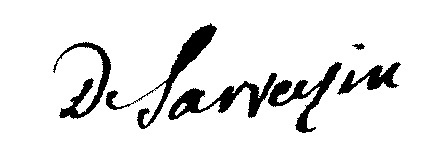
Signature of: gilbert de sarrazin